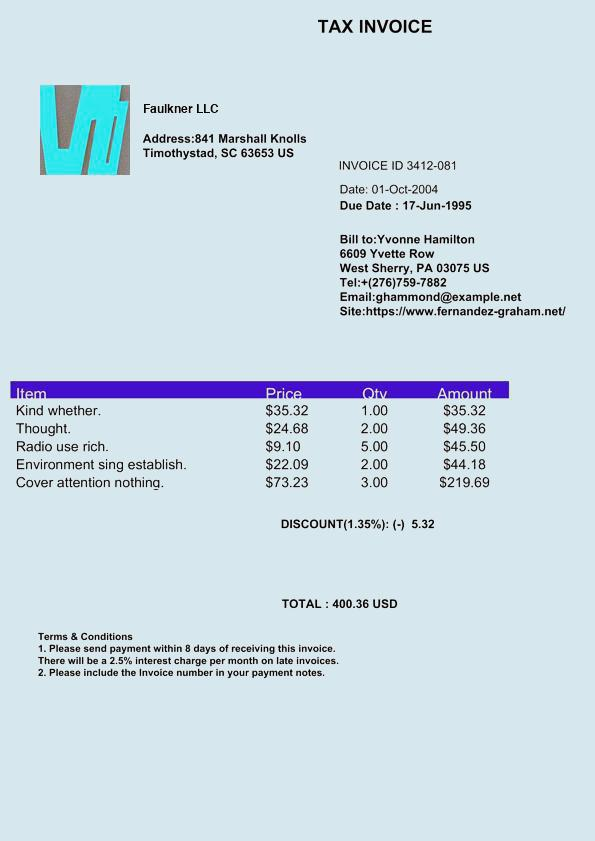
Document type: Invoice